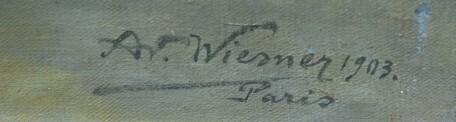
Signature of: adolf wiesner